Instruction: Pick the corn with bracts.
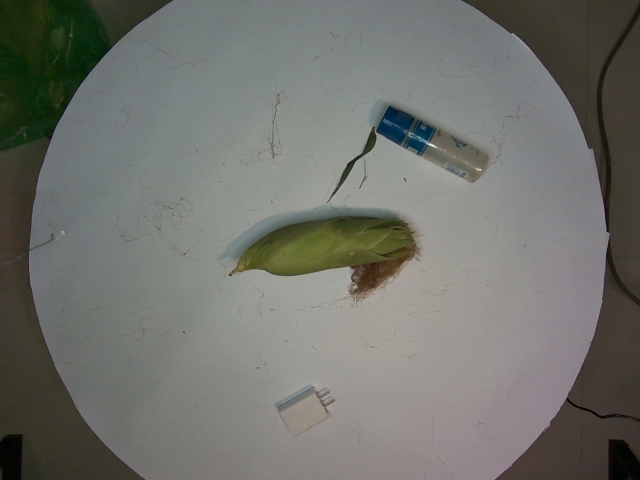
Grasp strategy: vertical